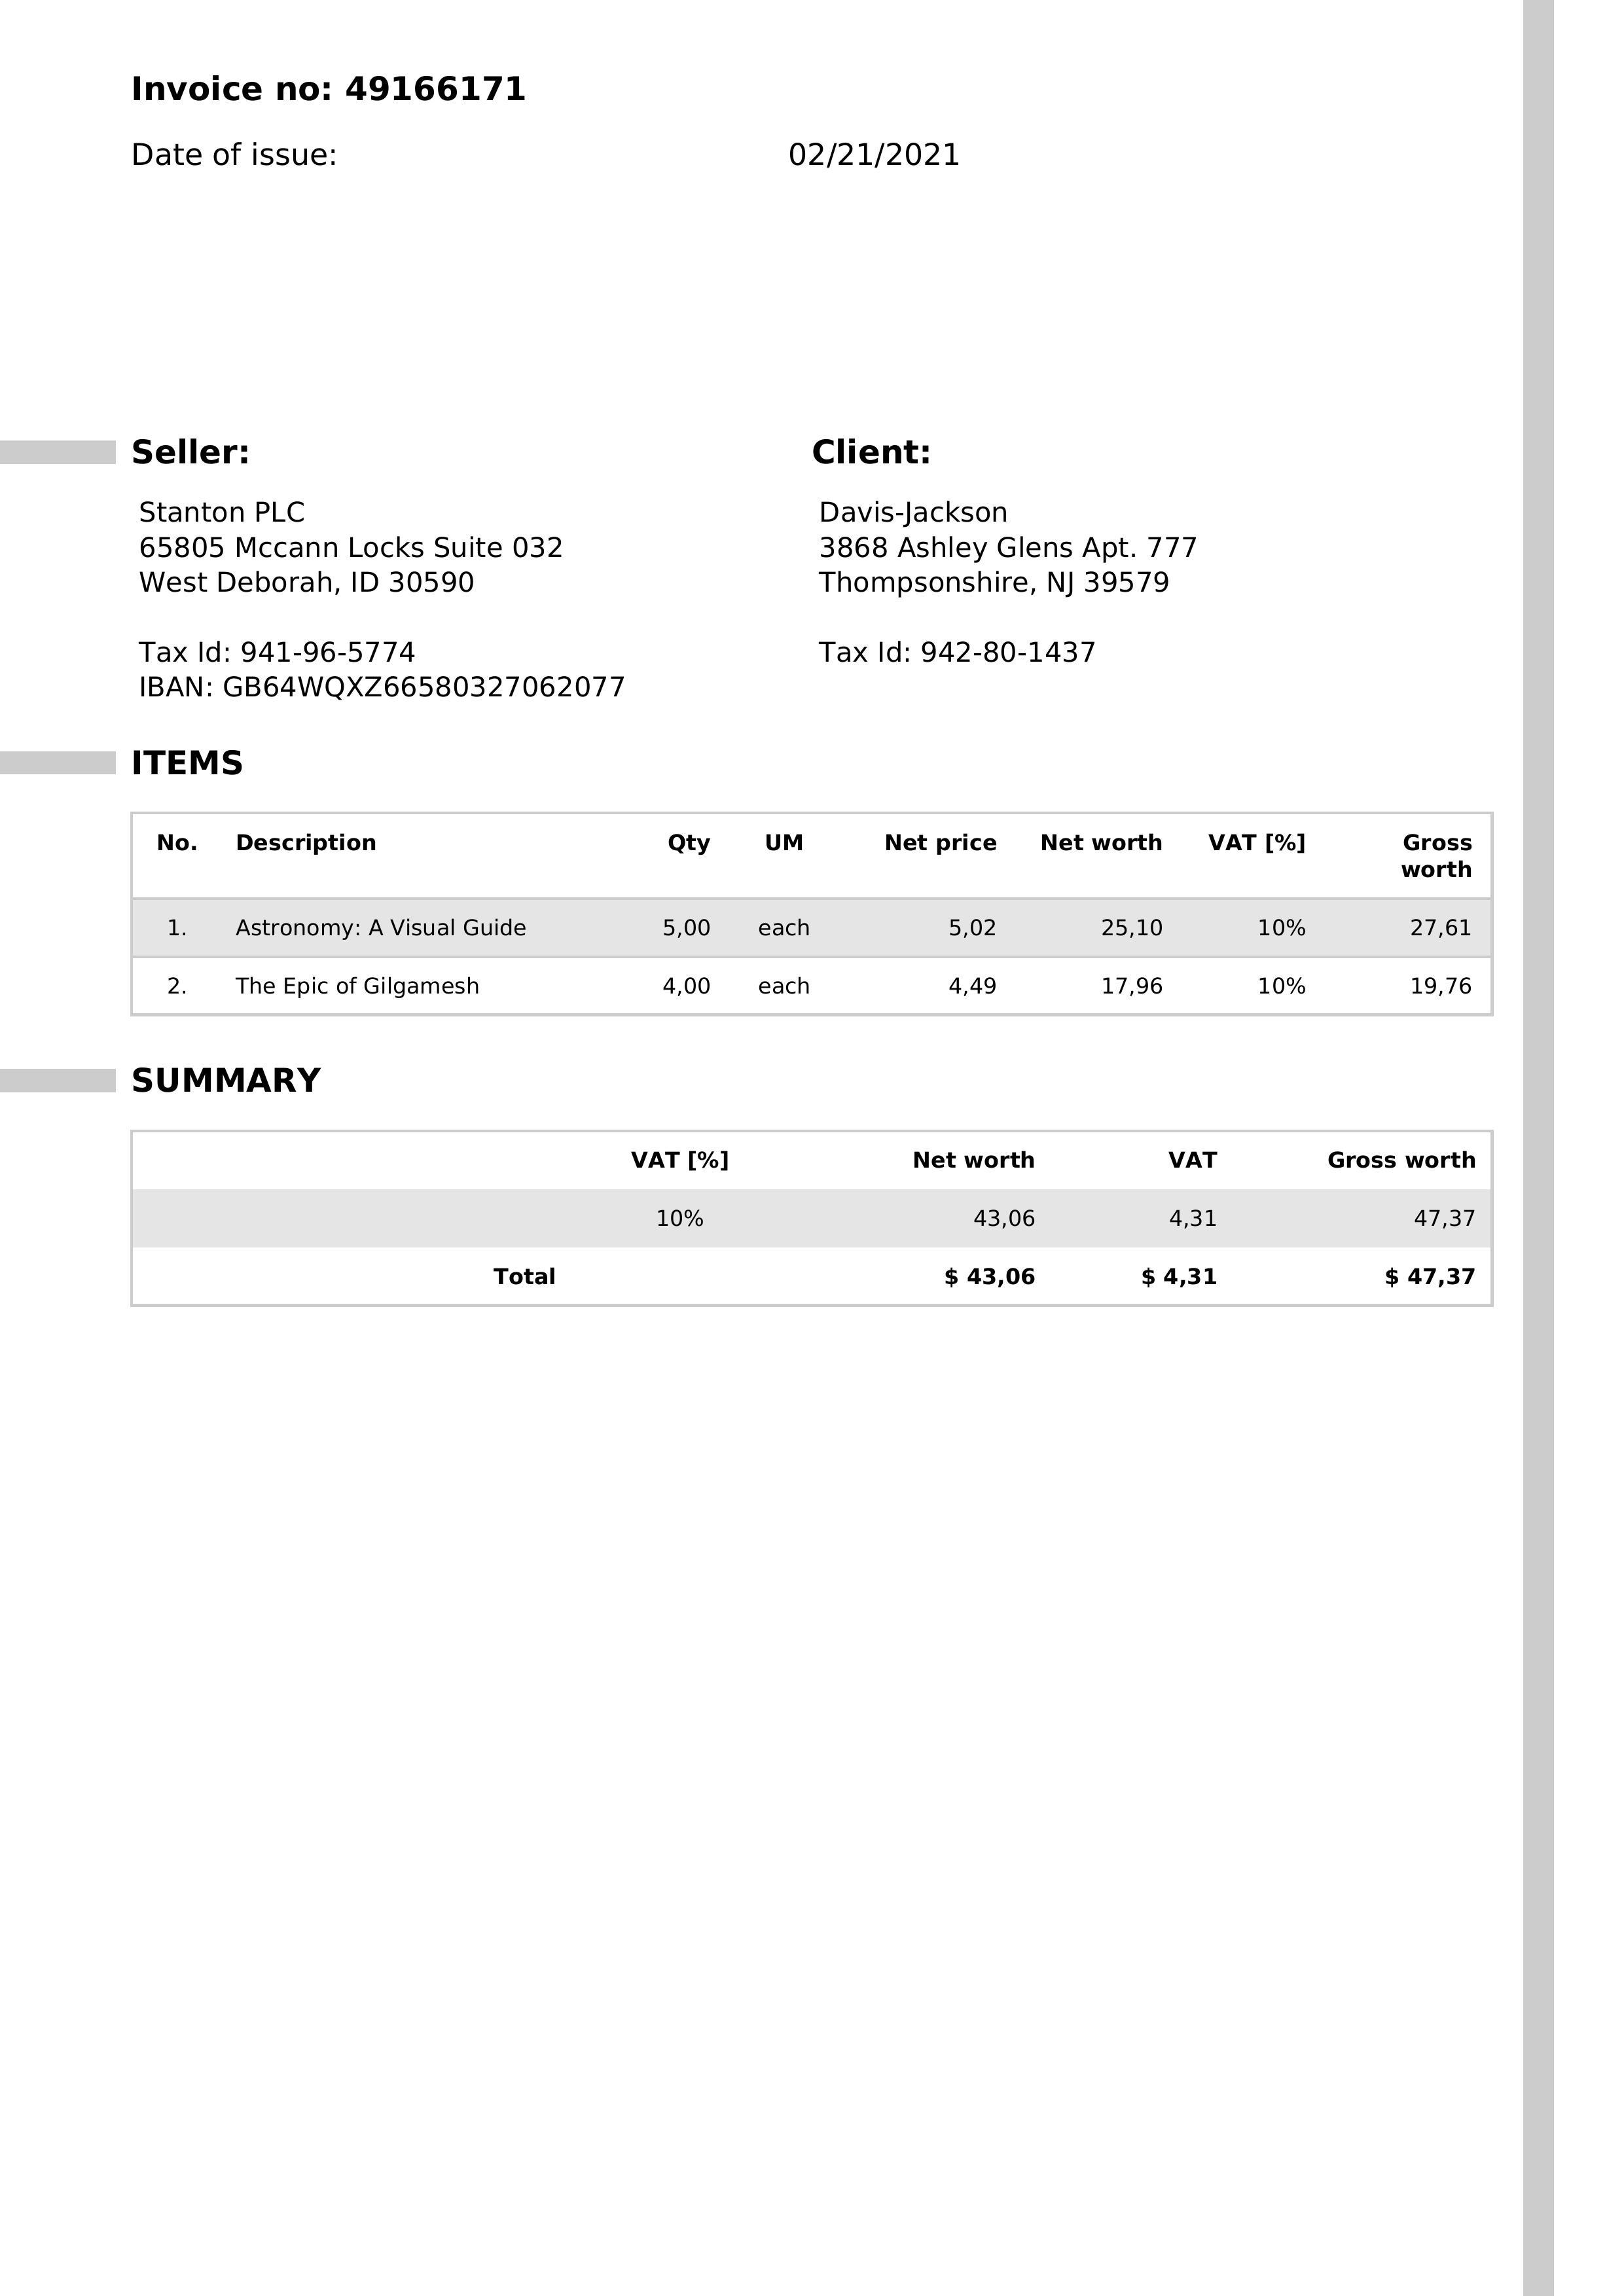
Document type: Invoice